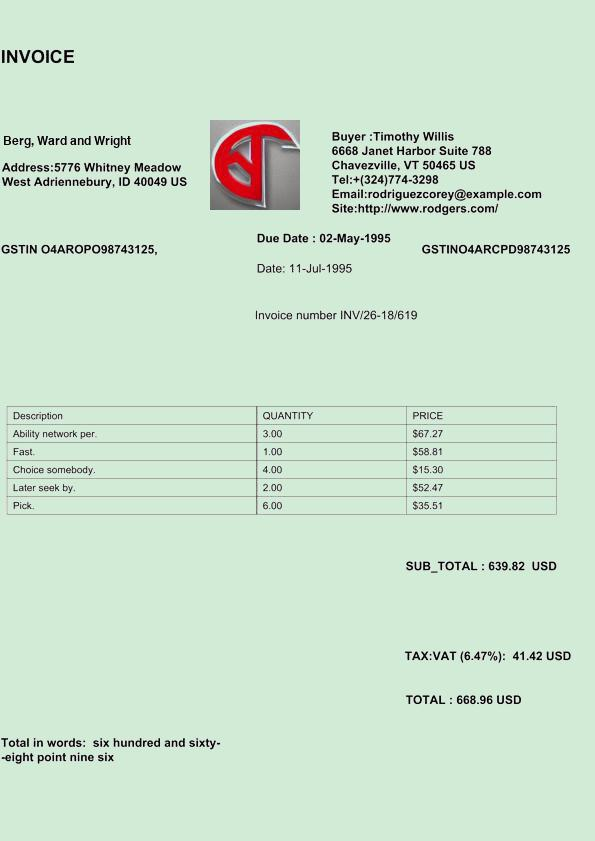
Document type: Invoice